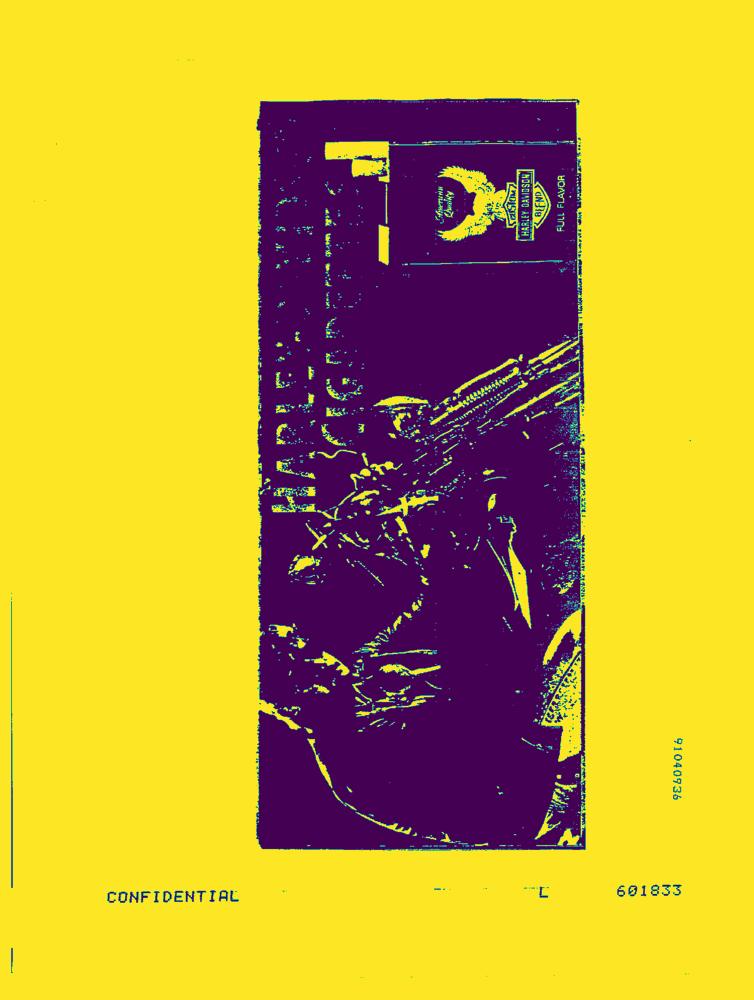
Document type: AD